Question: By what date must an appeal be filed according to the document?
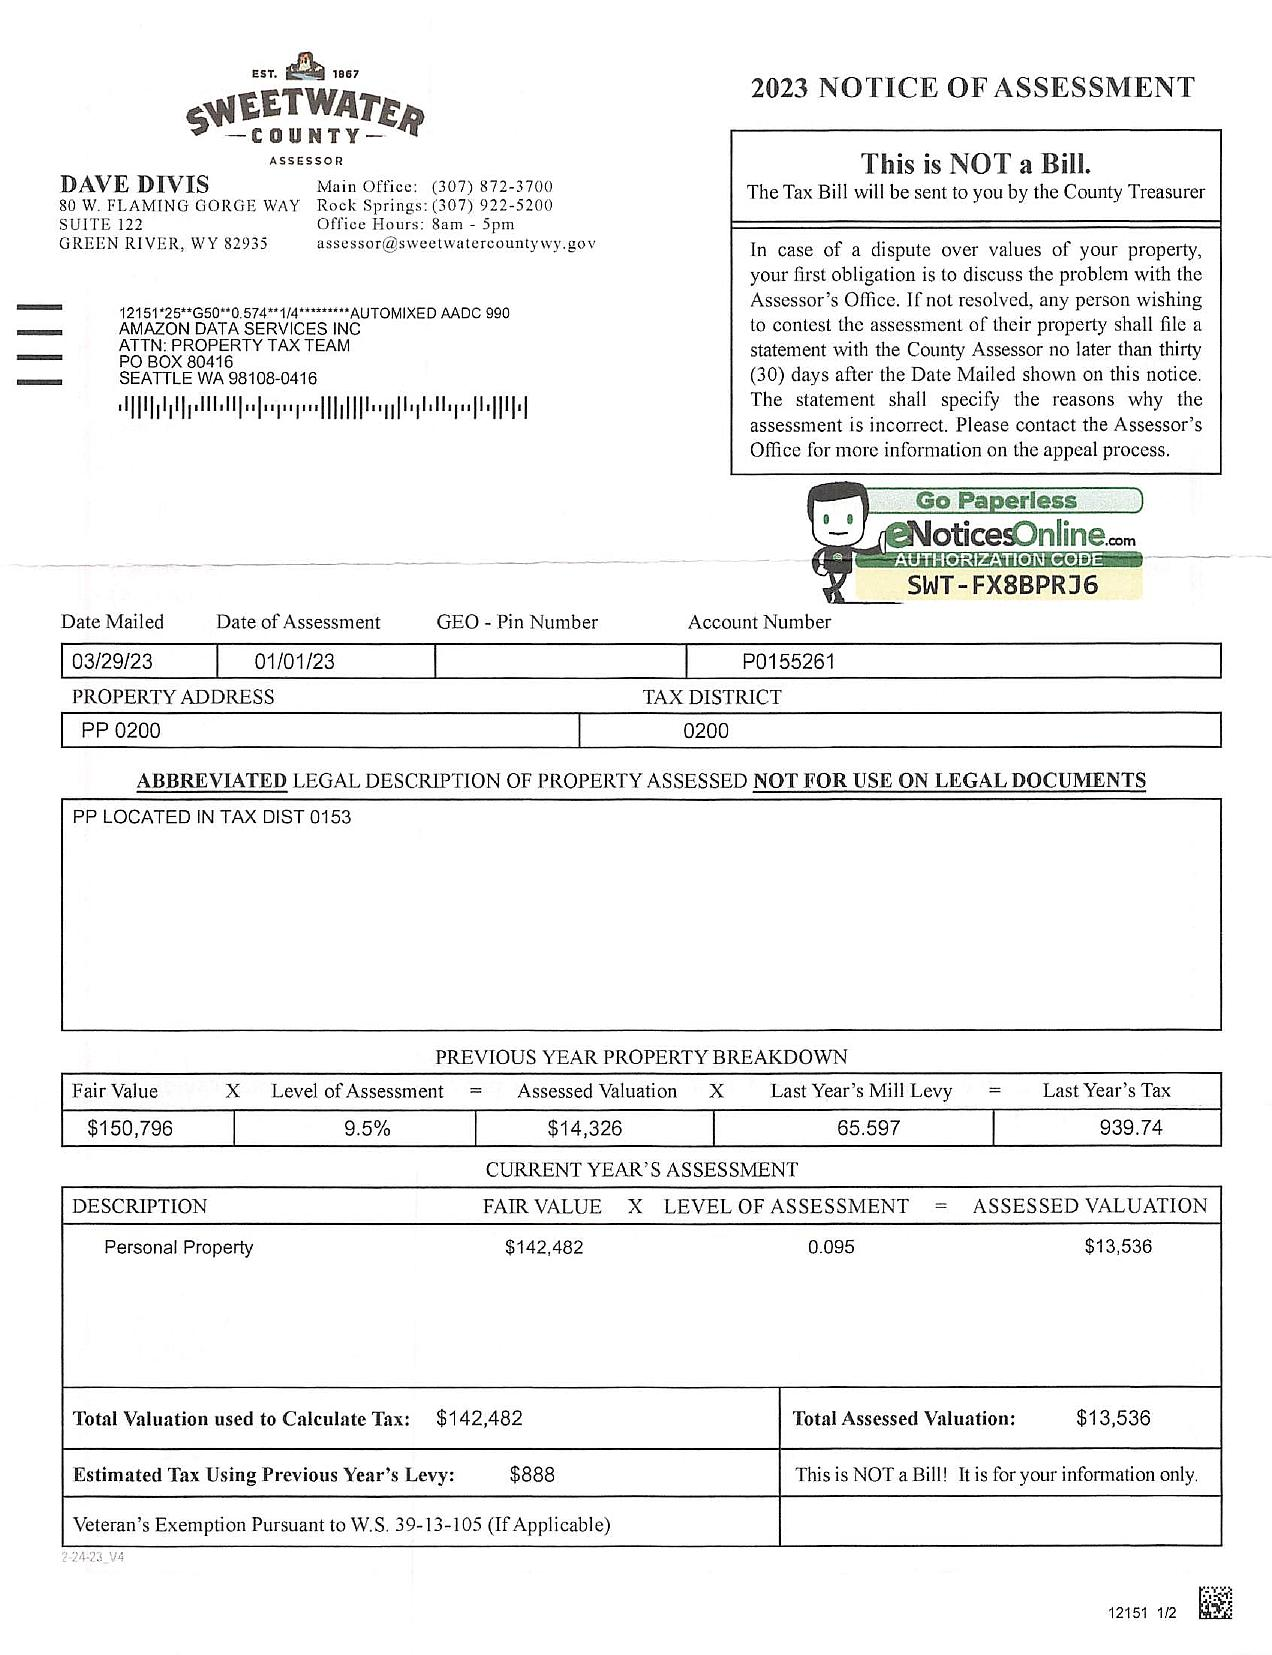
Answer: "30 days after Date Mailed"